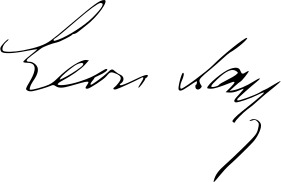
Signature of: léon say